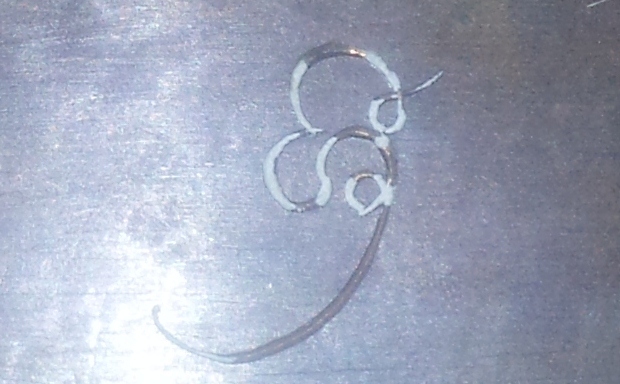
Signature of: kirti sri rajasinha of kandy